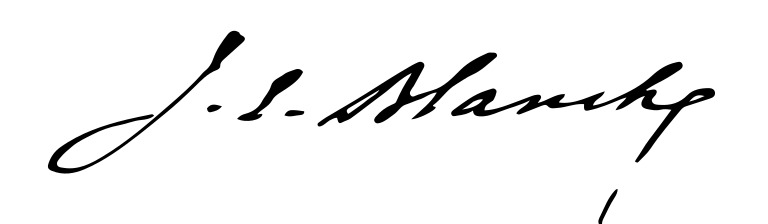
Signature of: jacques émile blanche